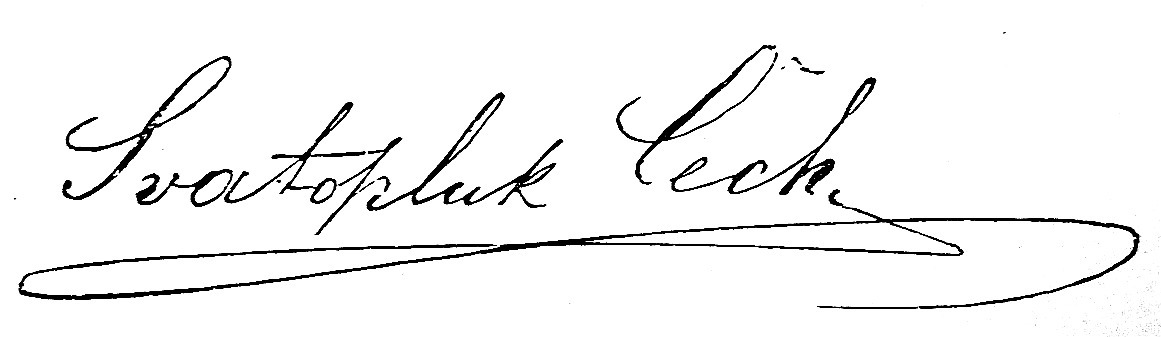
Signature of: svatopluk čech